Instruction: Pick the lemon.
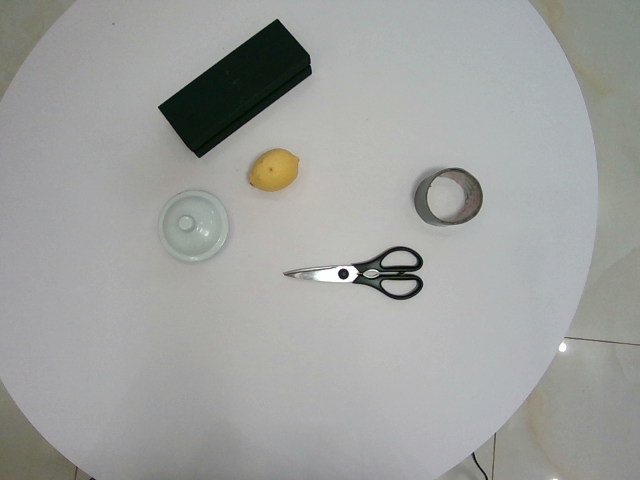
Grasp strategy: vertical